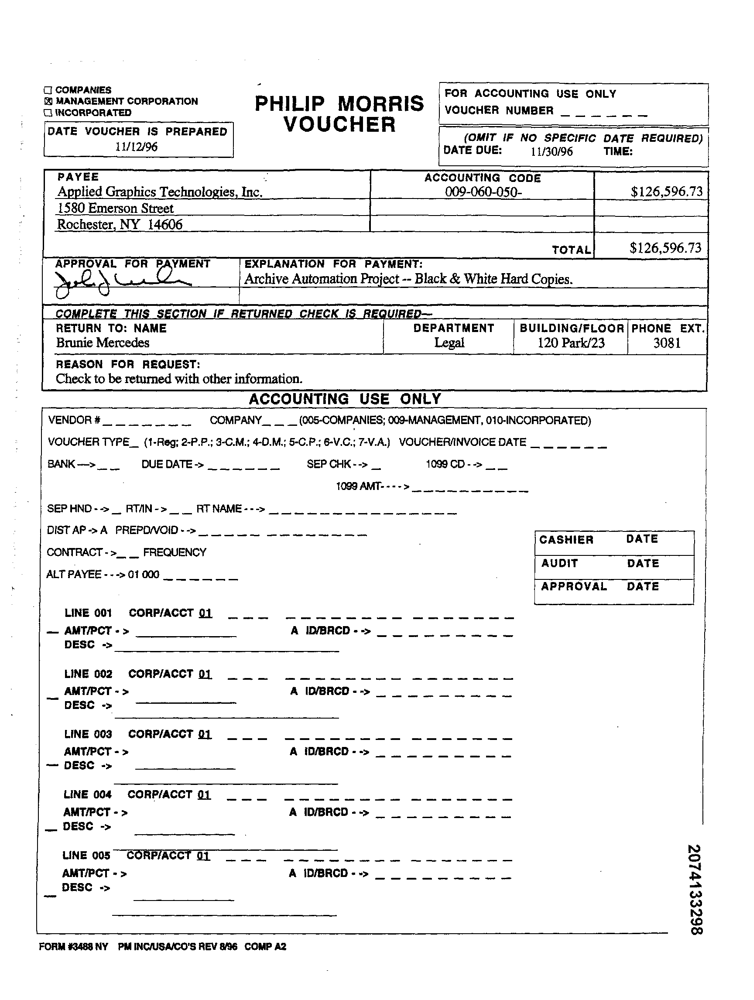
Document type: Invoice